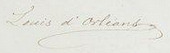
Signature of: prince louis duke of nemours